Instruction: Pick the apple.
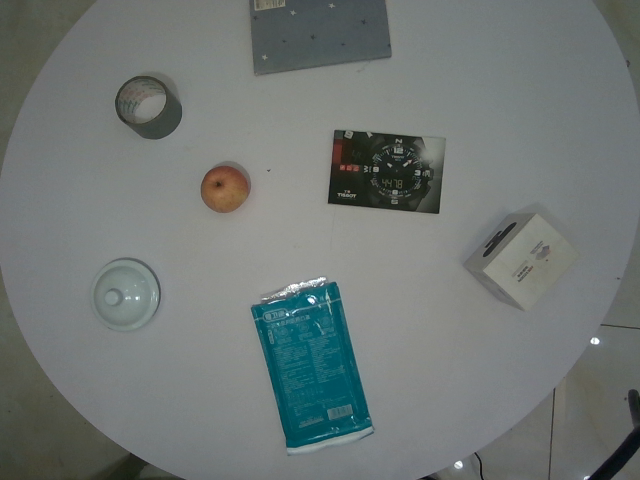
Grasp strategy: vertical